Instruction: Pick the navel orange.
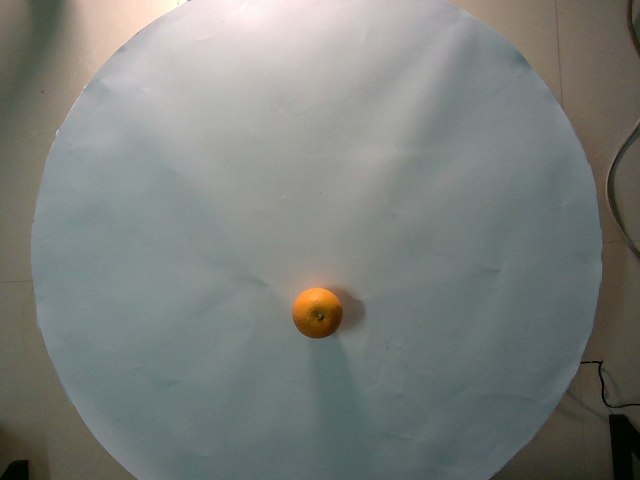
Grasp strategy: vertical